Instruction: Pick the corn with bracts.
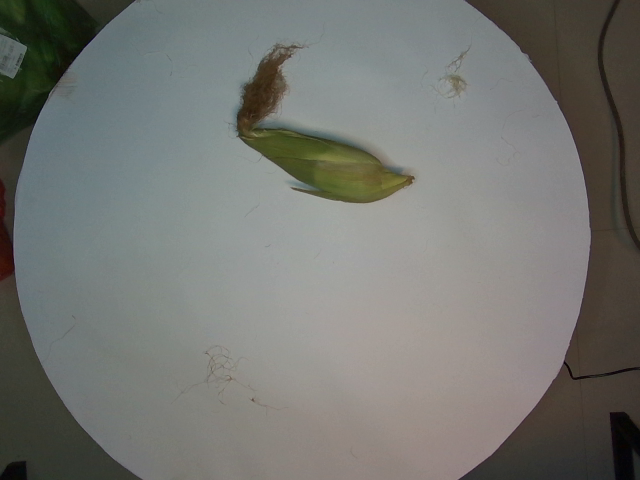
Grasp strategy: vertical